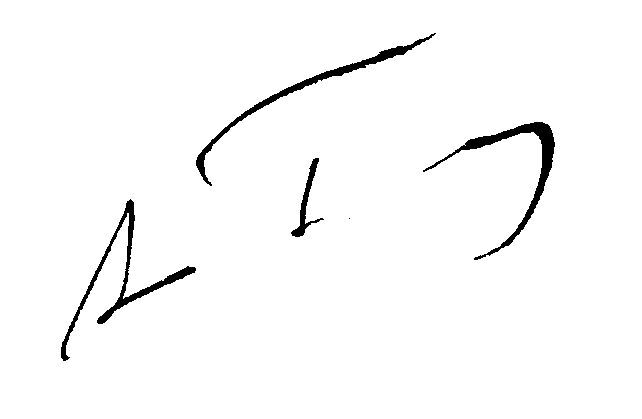
Signature of: auguste autrand